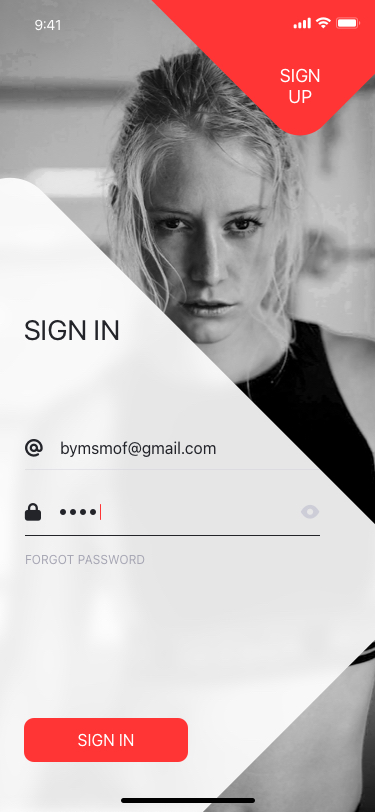
Text in this UI design:
SIGN IN
FORGOT PASSWORD

bymsmof@gmail.com
SIGN IN
SIGN UP